Question: What could the diagnosis suggest?
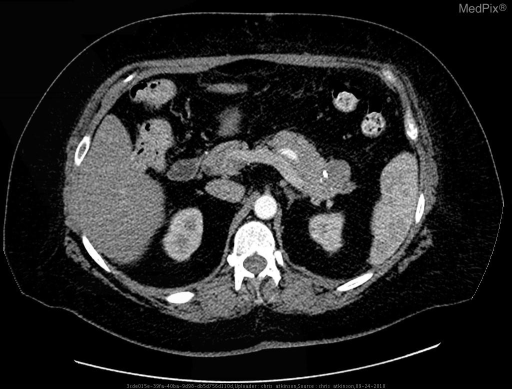
Answer: The possible diagnosis includes 1. Mucinous cystic neoplasm (macrocystic cystadenoma)
2. Intraductal papillary mucinous neoplasm
3. Pseudocyst
4. Adenocarcinoma
5. Oligocystic variant of a microcystic serous cystadenoma.